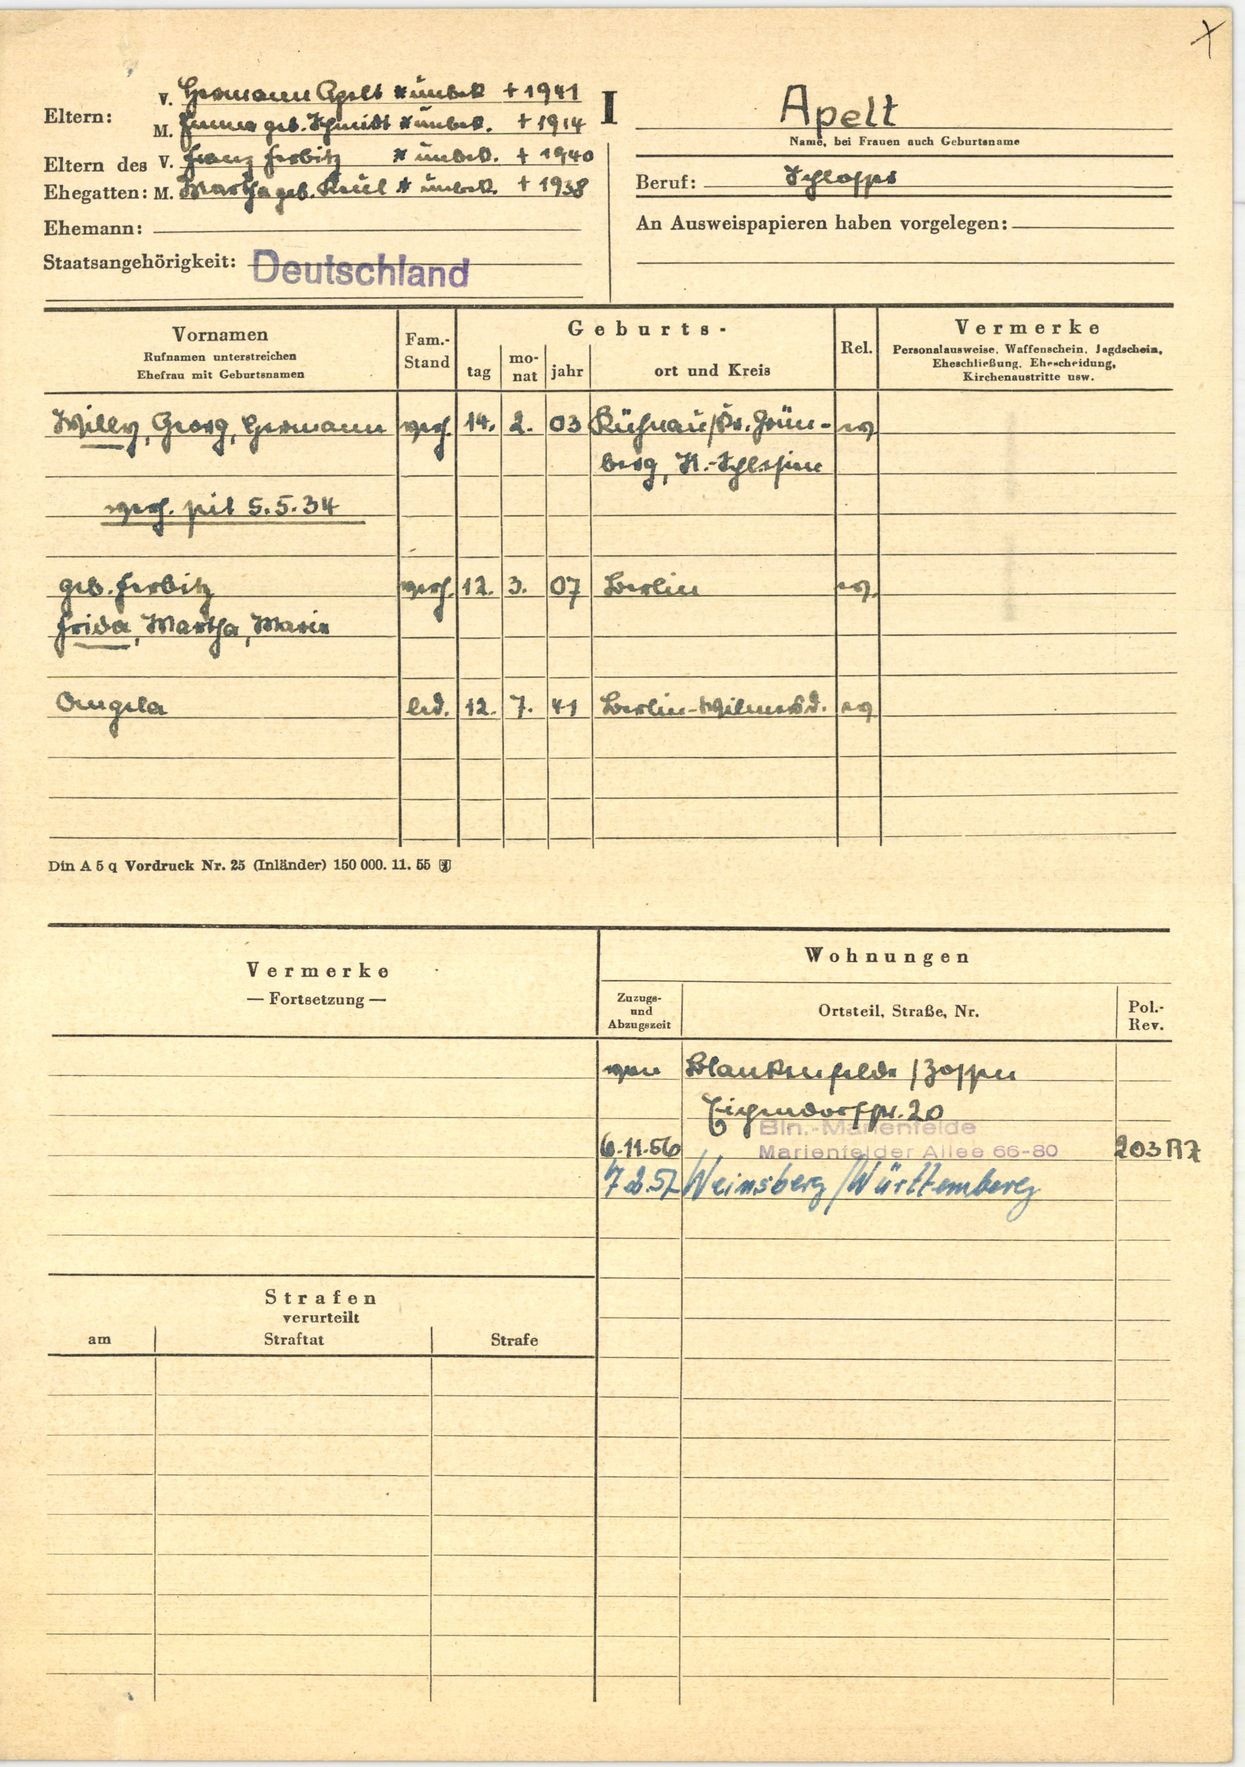
Apelt